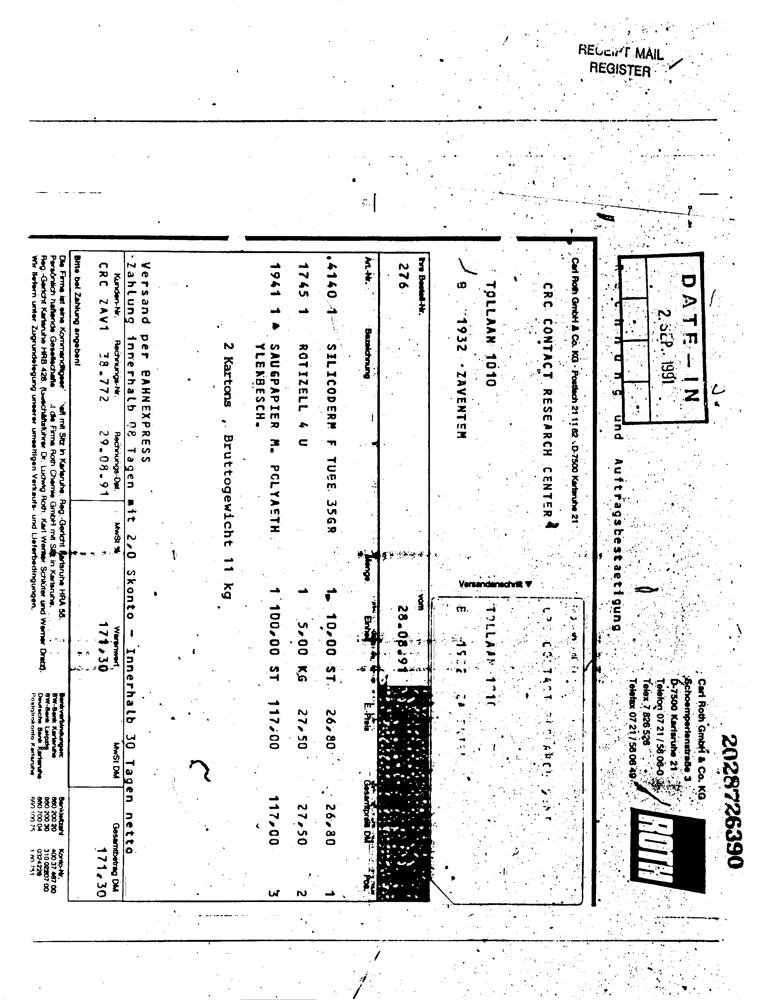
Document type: Invoice